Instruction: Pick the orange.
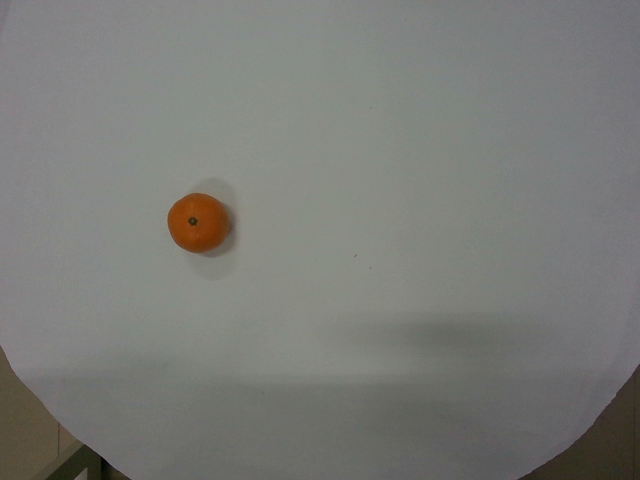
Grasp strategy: vertical